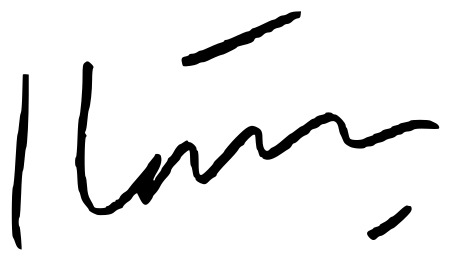
Signature of: quim torra